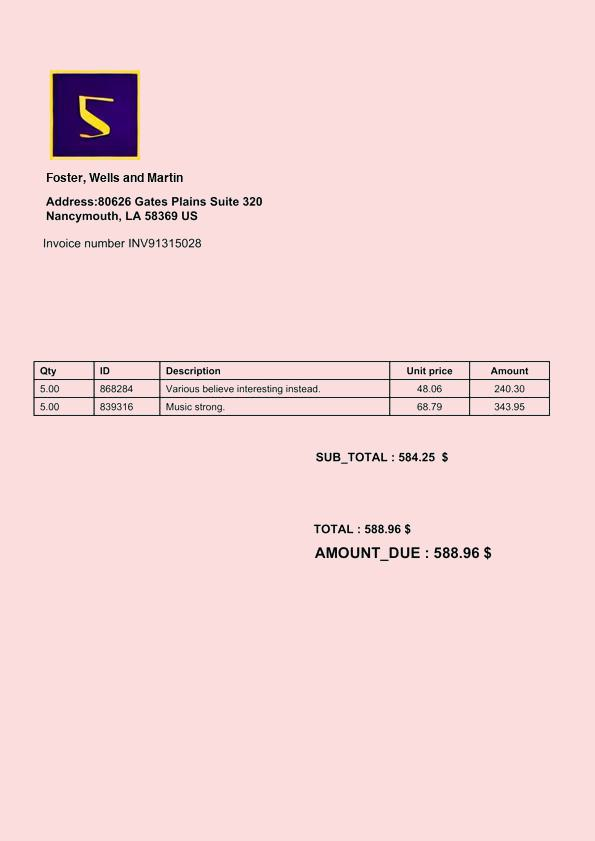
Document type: Invoice